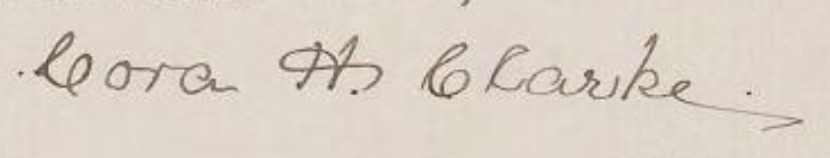
Signature of: cora h clarke